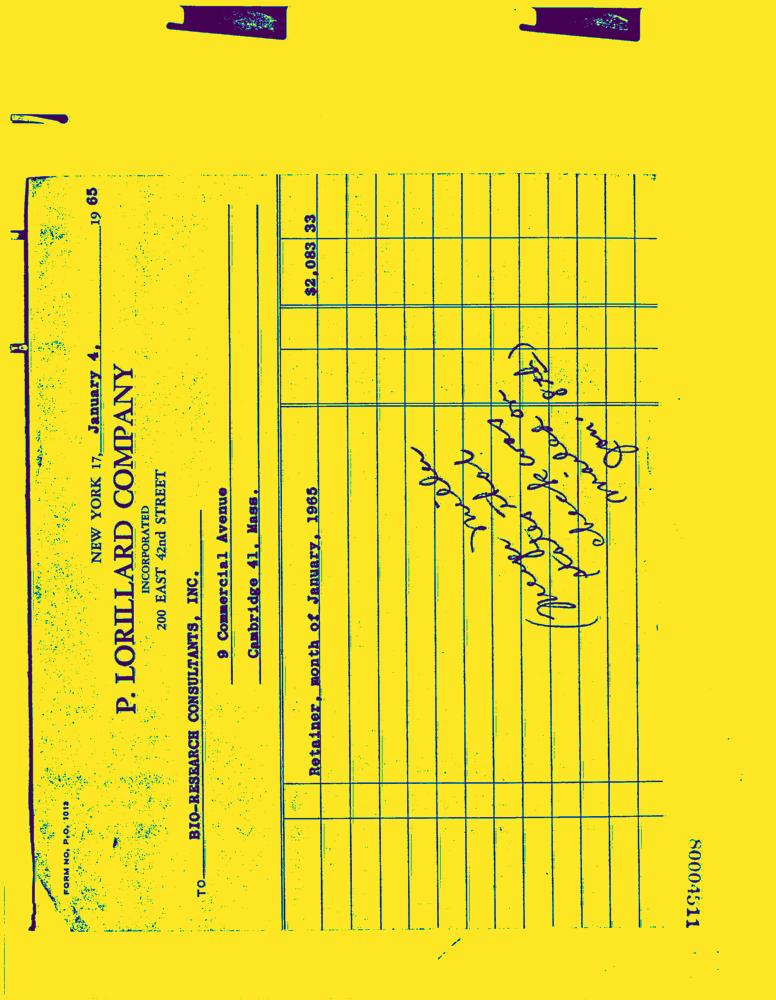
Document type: Invoice-Doc